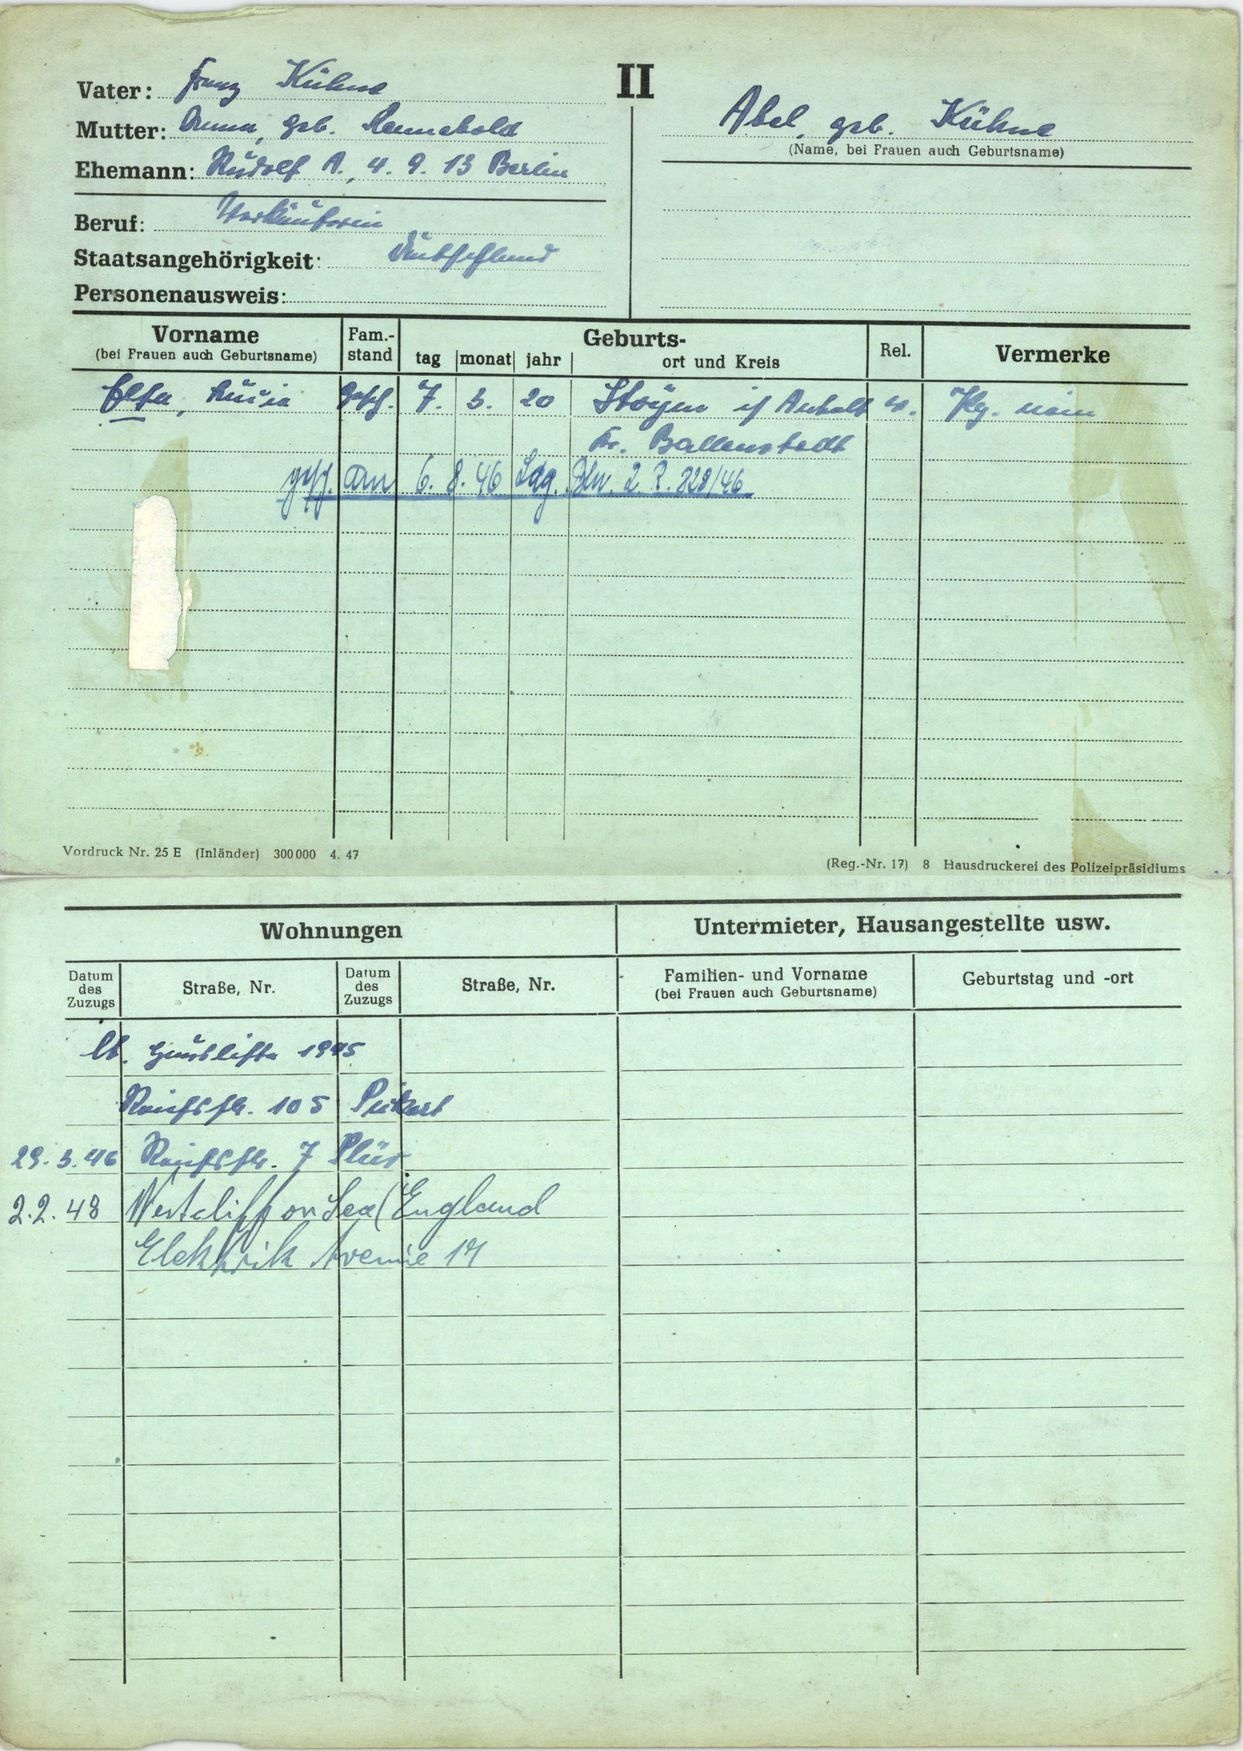
Abel, geb. Kühne